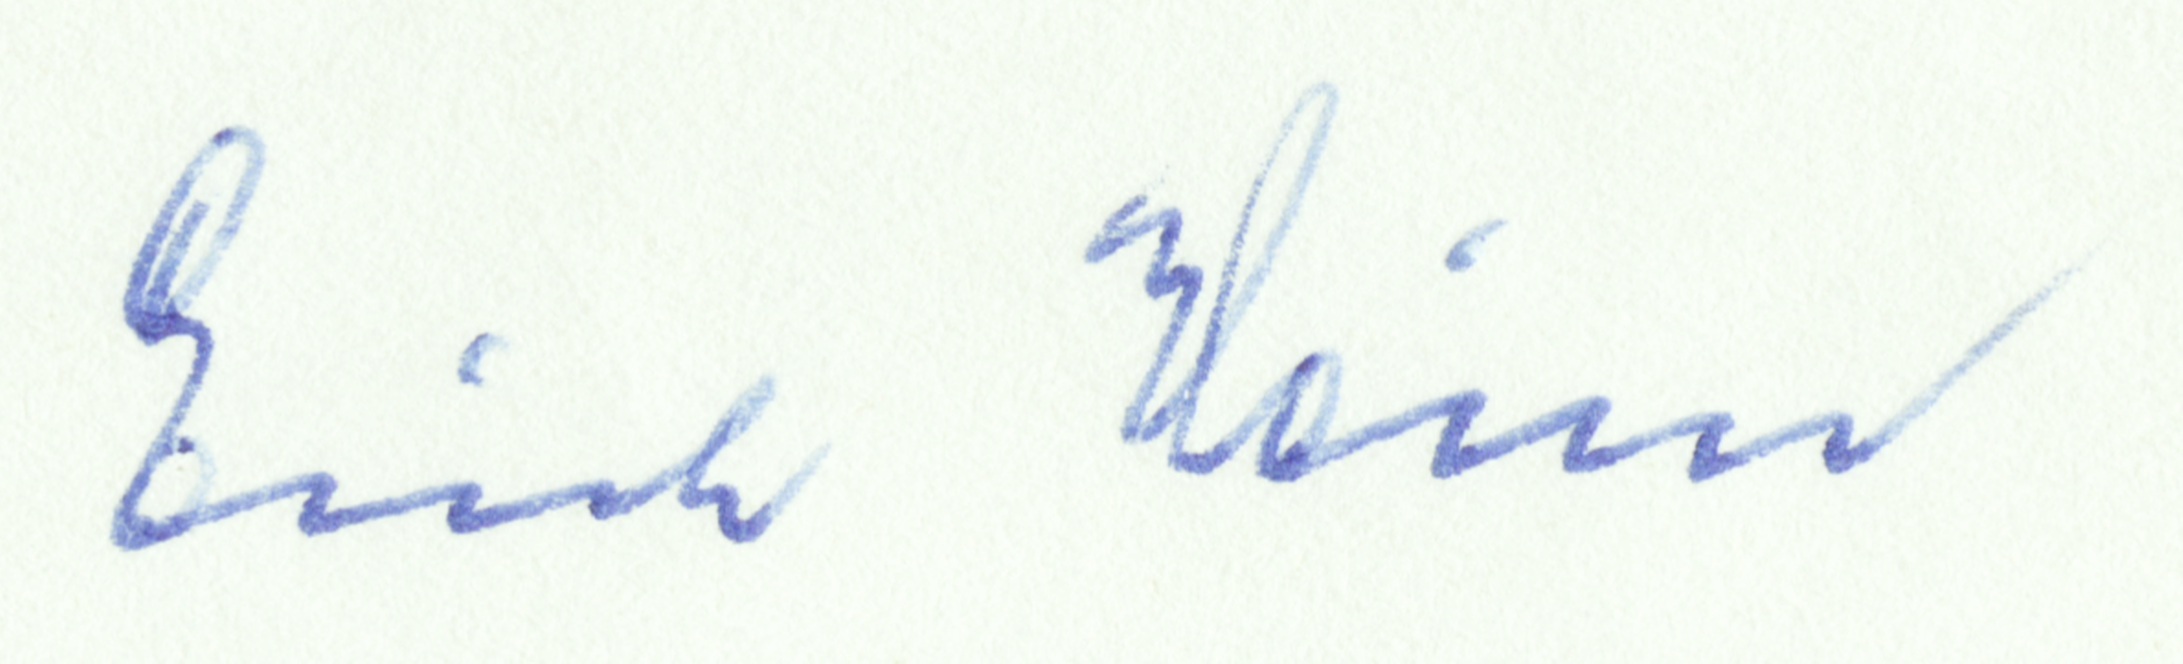
Signature of: erich heim